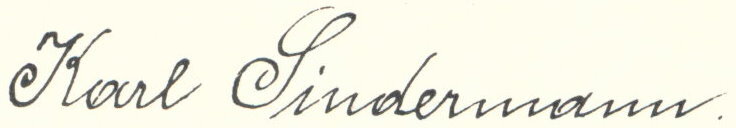
Signature of: karl sindermann